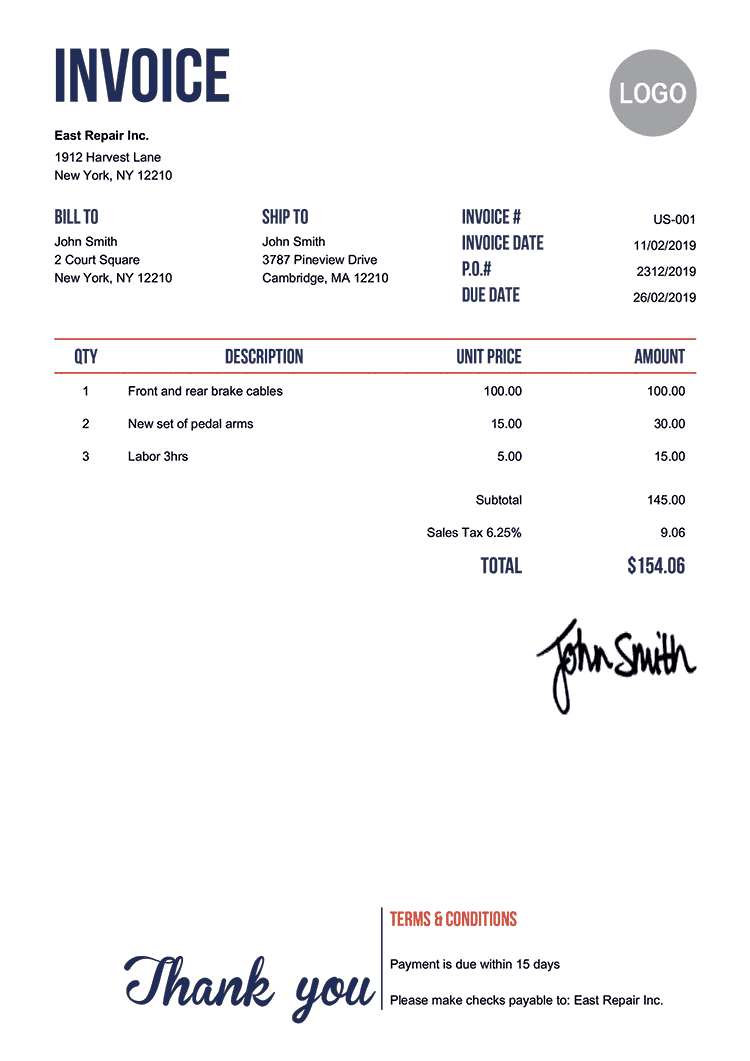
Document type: Invoice